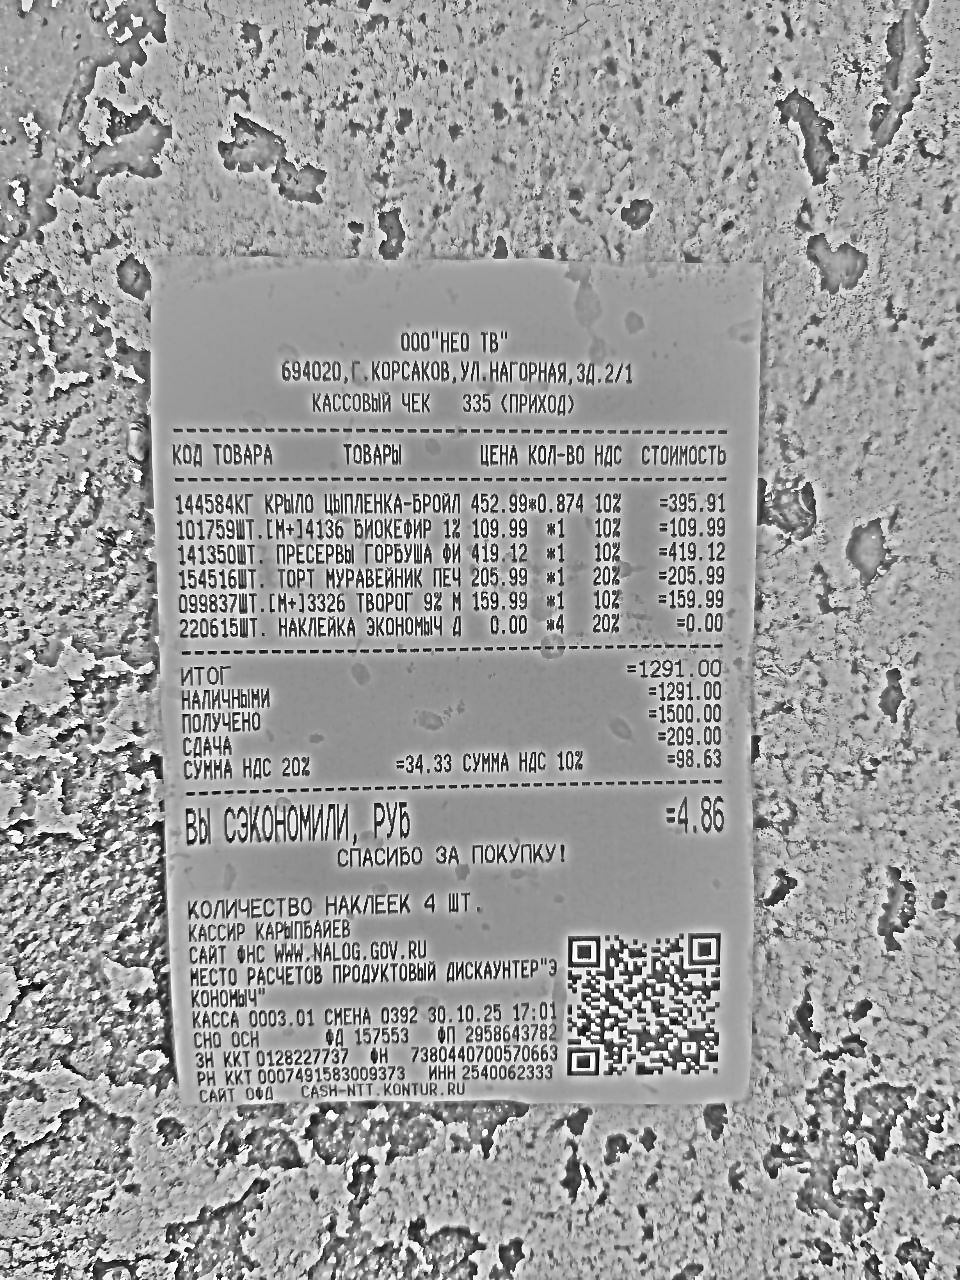
Продавец: ООО "НЕО ТВ"
ИНН: 2540062333
Дата: 30.10.25
Товары: 144584КГ КРЫЛО ЦЫПЛЕНКА-БРОЙЛ; 101759ШТ.[М+]4136 БИОКЕФИР 1%; 141350ШТ. ПРЕСЕРВЫ ГОРБУША ФИ; 154516ШТ. ТОРТ МУРАВЕЙНИК ПЕЧ; 099837ШТ.[М+]3326 ТВОРОГ 9% М; 220615ШТ. НАКЛЕЙКА ЭКОНОМЫЧ Д
Количество: 0.874; 1; 1; 1; 1; 4
Цена: 452.99; 109.99; 419.12; 205.99; 159.99; 0.00
Сумма: 395.91; 109.99; 419.12; 205.99; 159.99; 0.00
Итого: 1291.00